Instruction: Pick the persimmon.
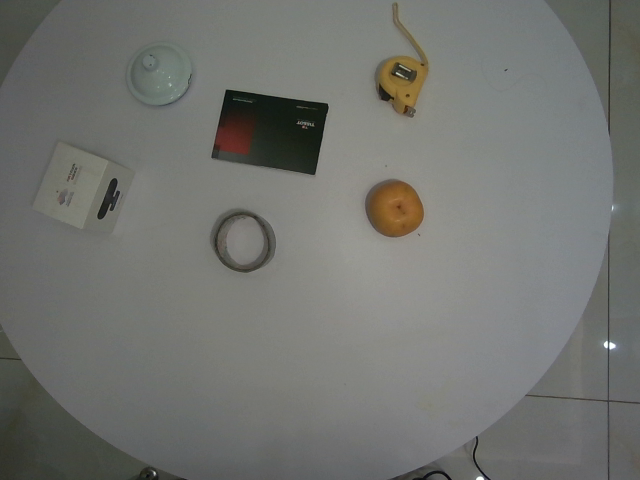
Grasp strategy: vertical